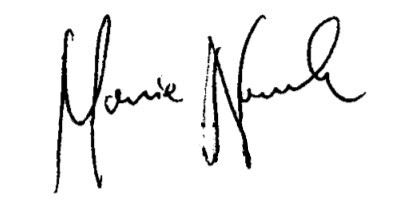
Signature of: maria nowak